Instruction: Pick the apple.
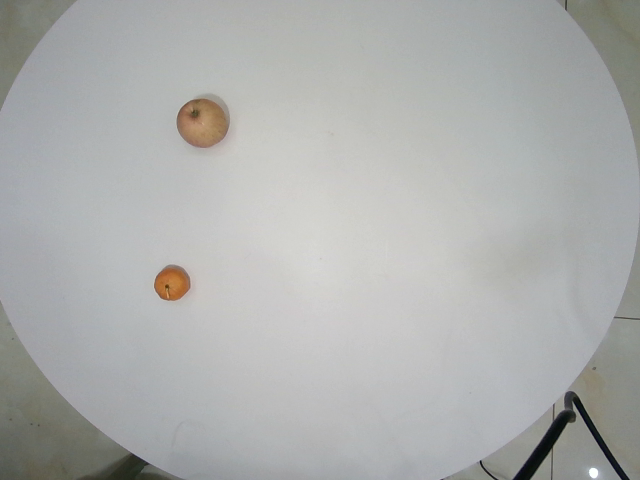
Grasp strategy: vertical